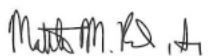
Signature of: matt rosendale